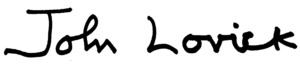
Signature of: john lovick